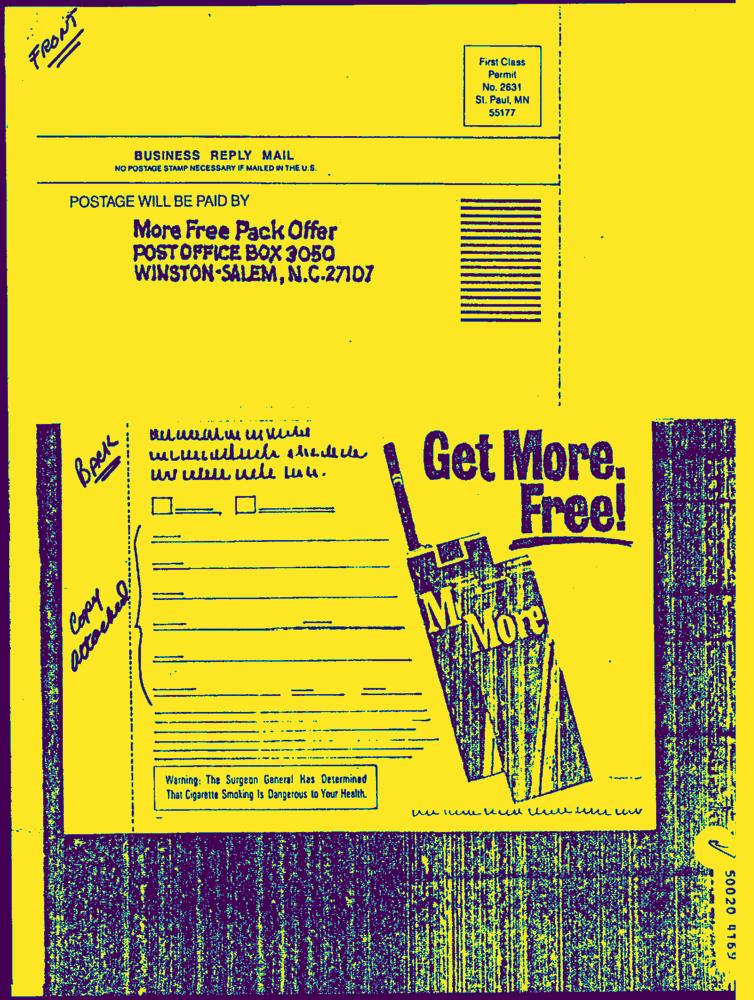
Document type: AD